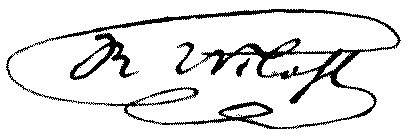
Signature of: robert von mohl